Question: What is the property identification or parcel number listed?
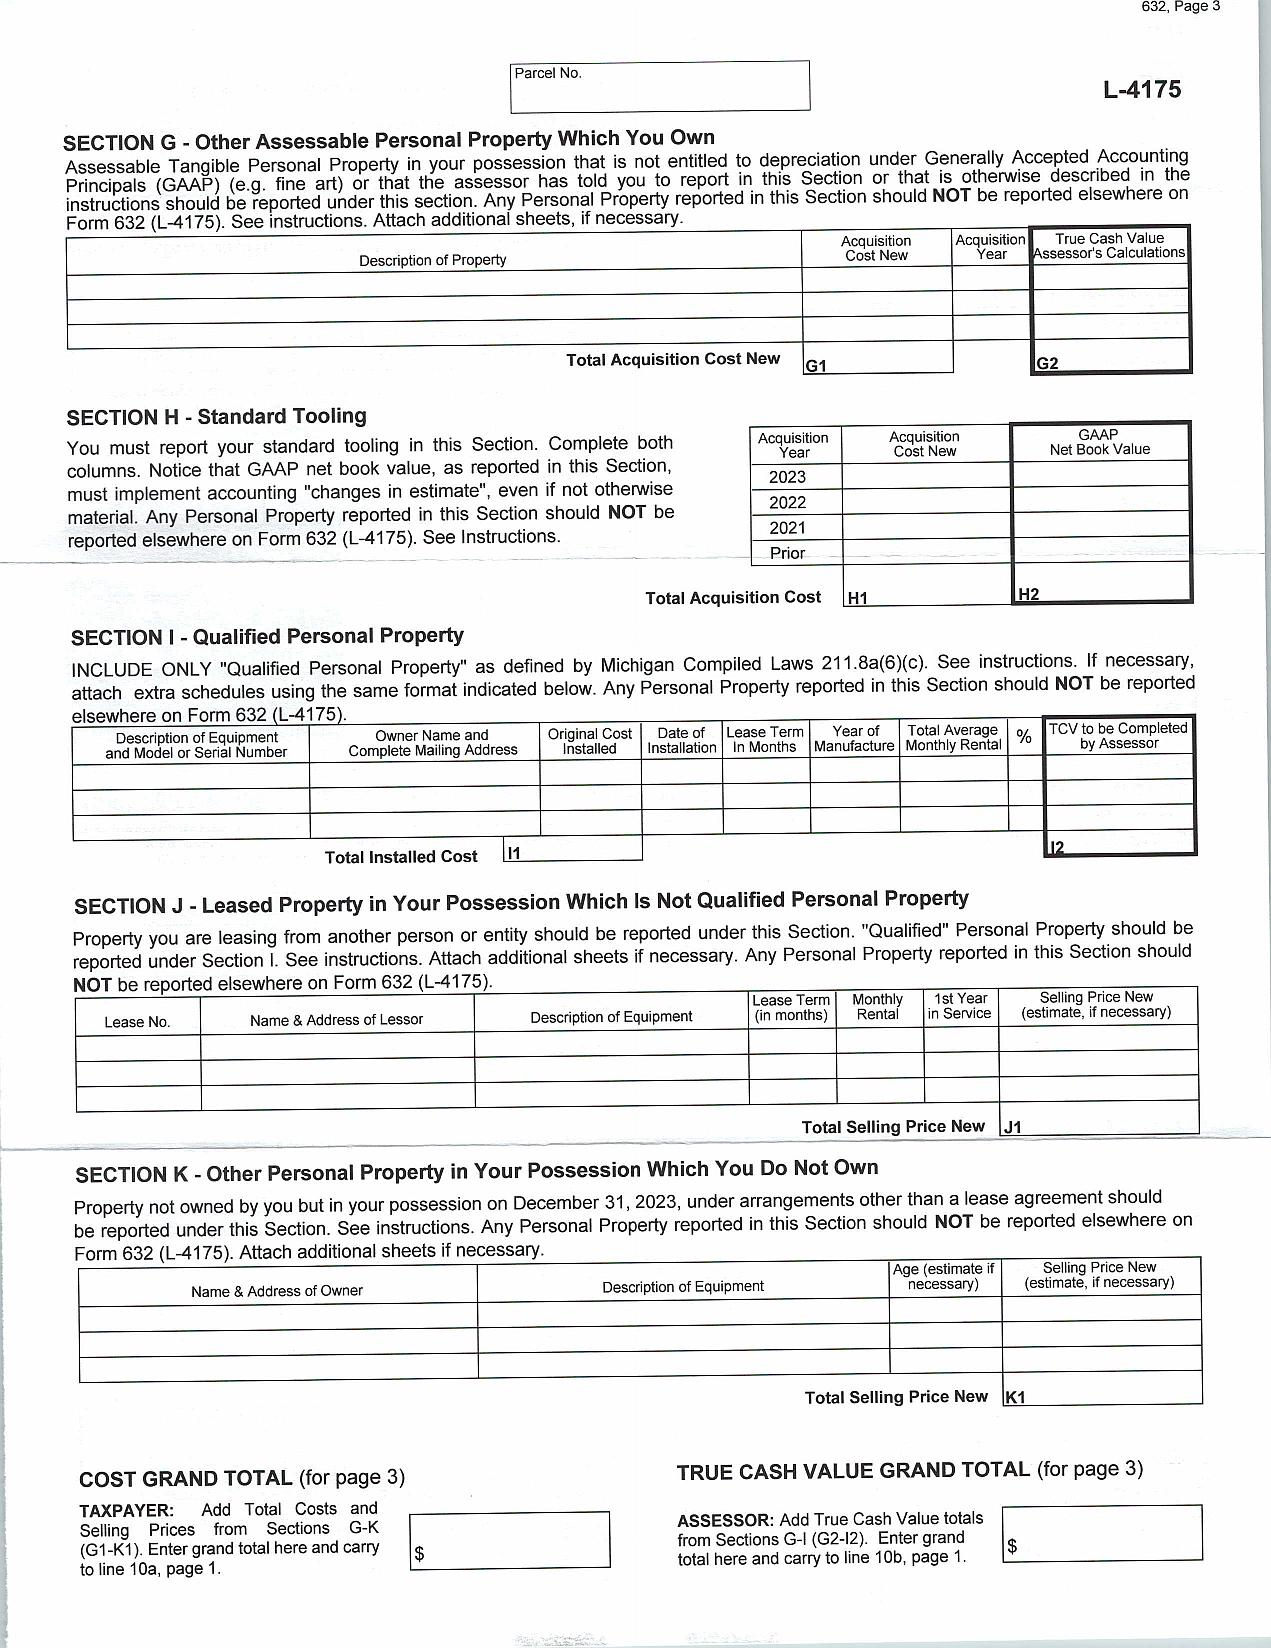
Answer: "L-4175"